Question: Explain the disease:
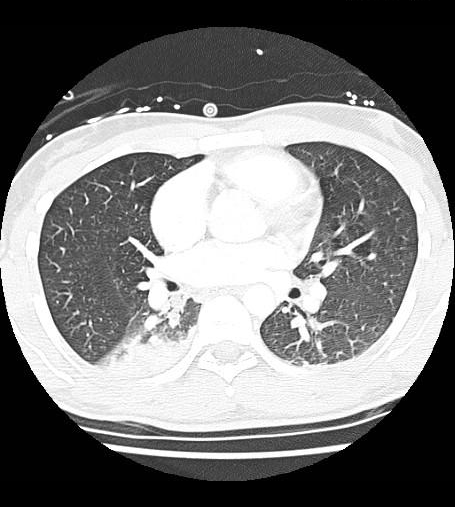
Answer: The disease is discussed as: At least in our institutional experience, CT pulmonary angiography has effectively replaced the V/Q scan and conventional catheter pulmonary angiography as the modality of choice for diagnosing pulmonary embolism.  Probably one of the greatest advantage of CTPA is the ability to show other disease processes which can explain the patient's clinical symptoms.

In this case, the large mucus plug was the cause of the patient's dyspnea and hypoxia.  Mucus plug can be a potential cause of a false positive study as well.  The mucus plug surrounded by the bronchial wall, which can enhance due to inflammation, can definitely mimic an acute pulmonary embolism.  The key to diagnosing a mucus plug is to see the abnormality tracking within the airway, rather than the pulmonary artery.